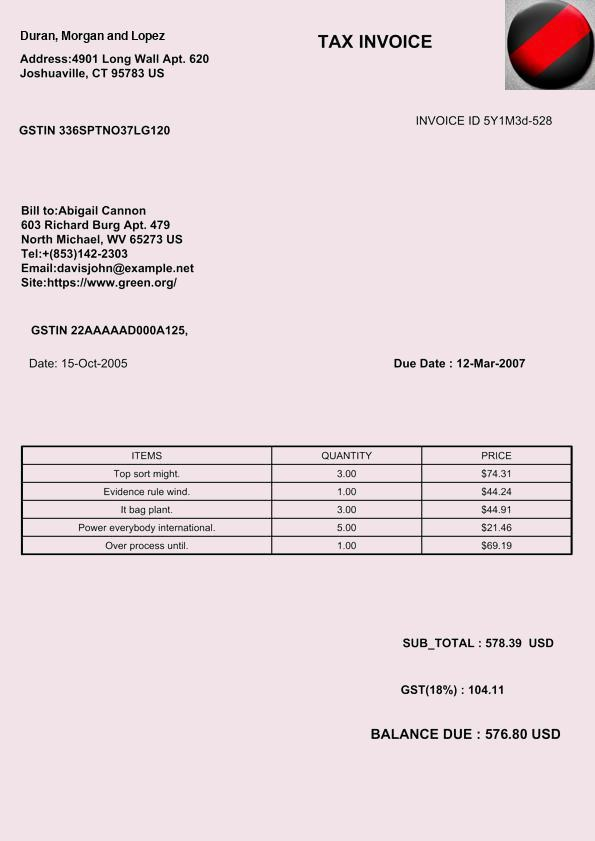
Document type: Invoice